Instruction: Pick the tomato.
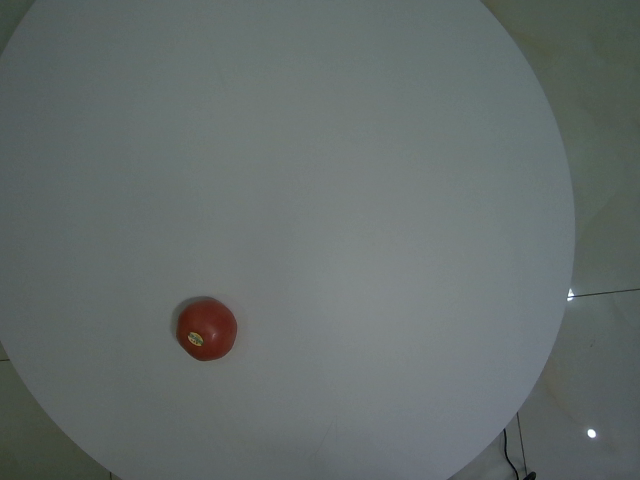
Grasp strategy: vertical